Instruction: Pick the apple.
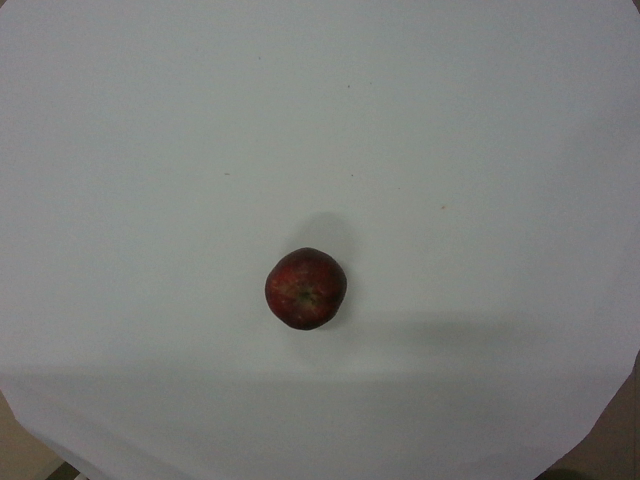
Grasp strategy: vertical